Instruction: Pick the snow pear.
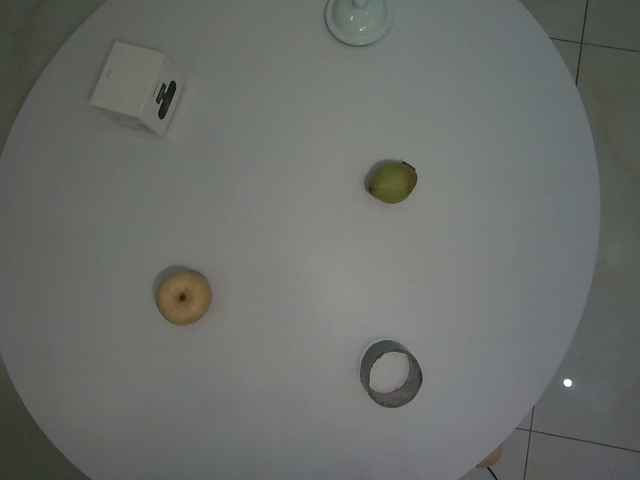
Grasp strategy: vertical